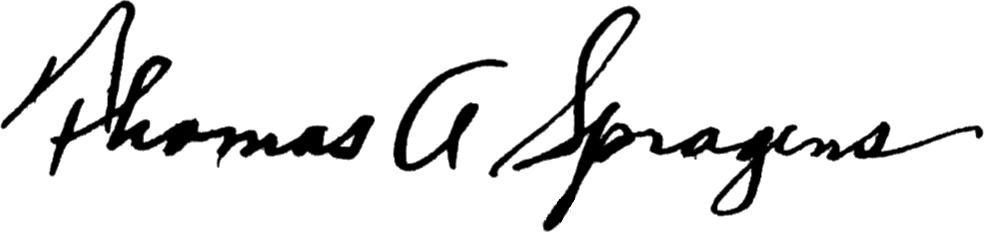
Signature of: thomas a spragens